Question: What is the earliest payment due date mentioned in the document?
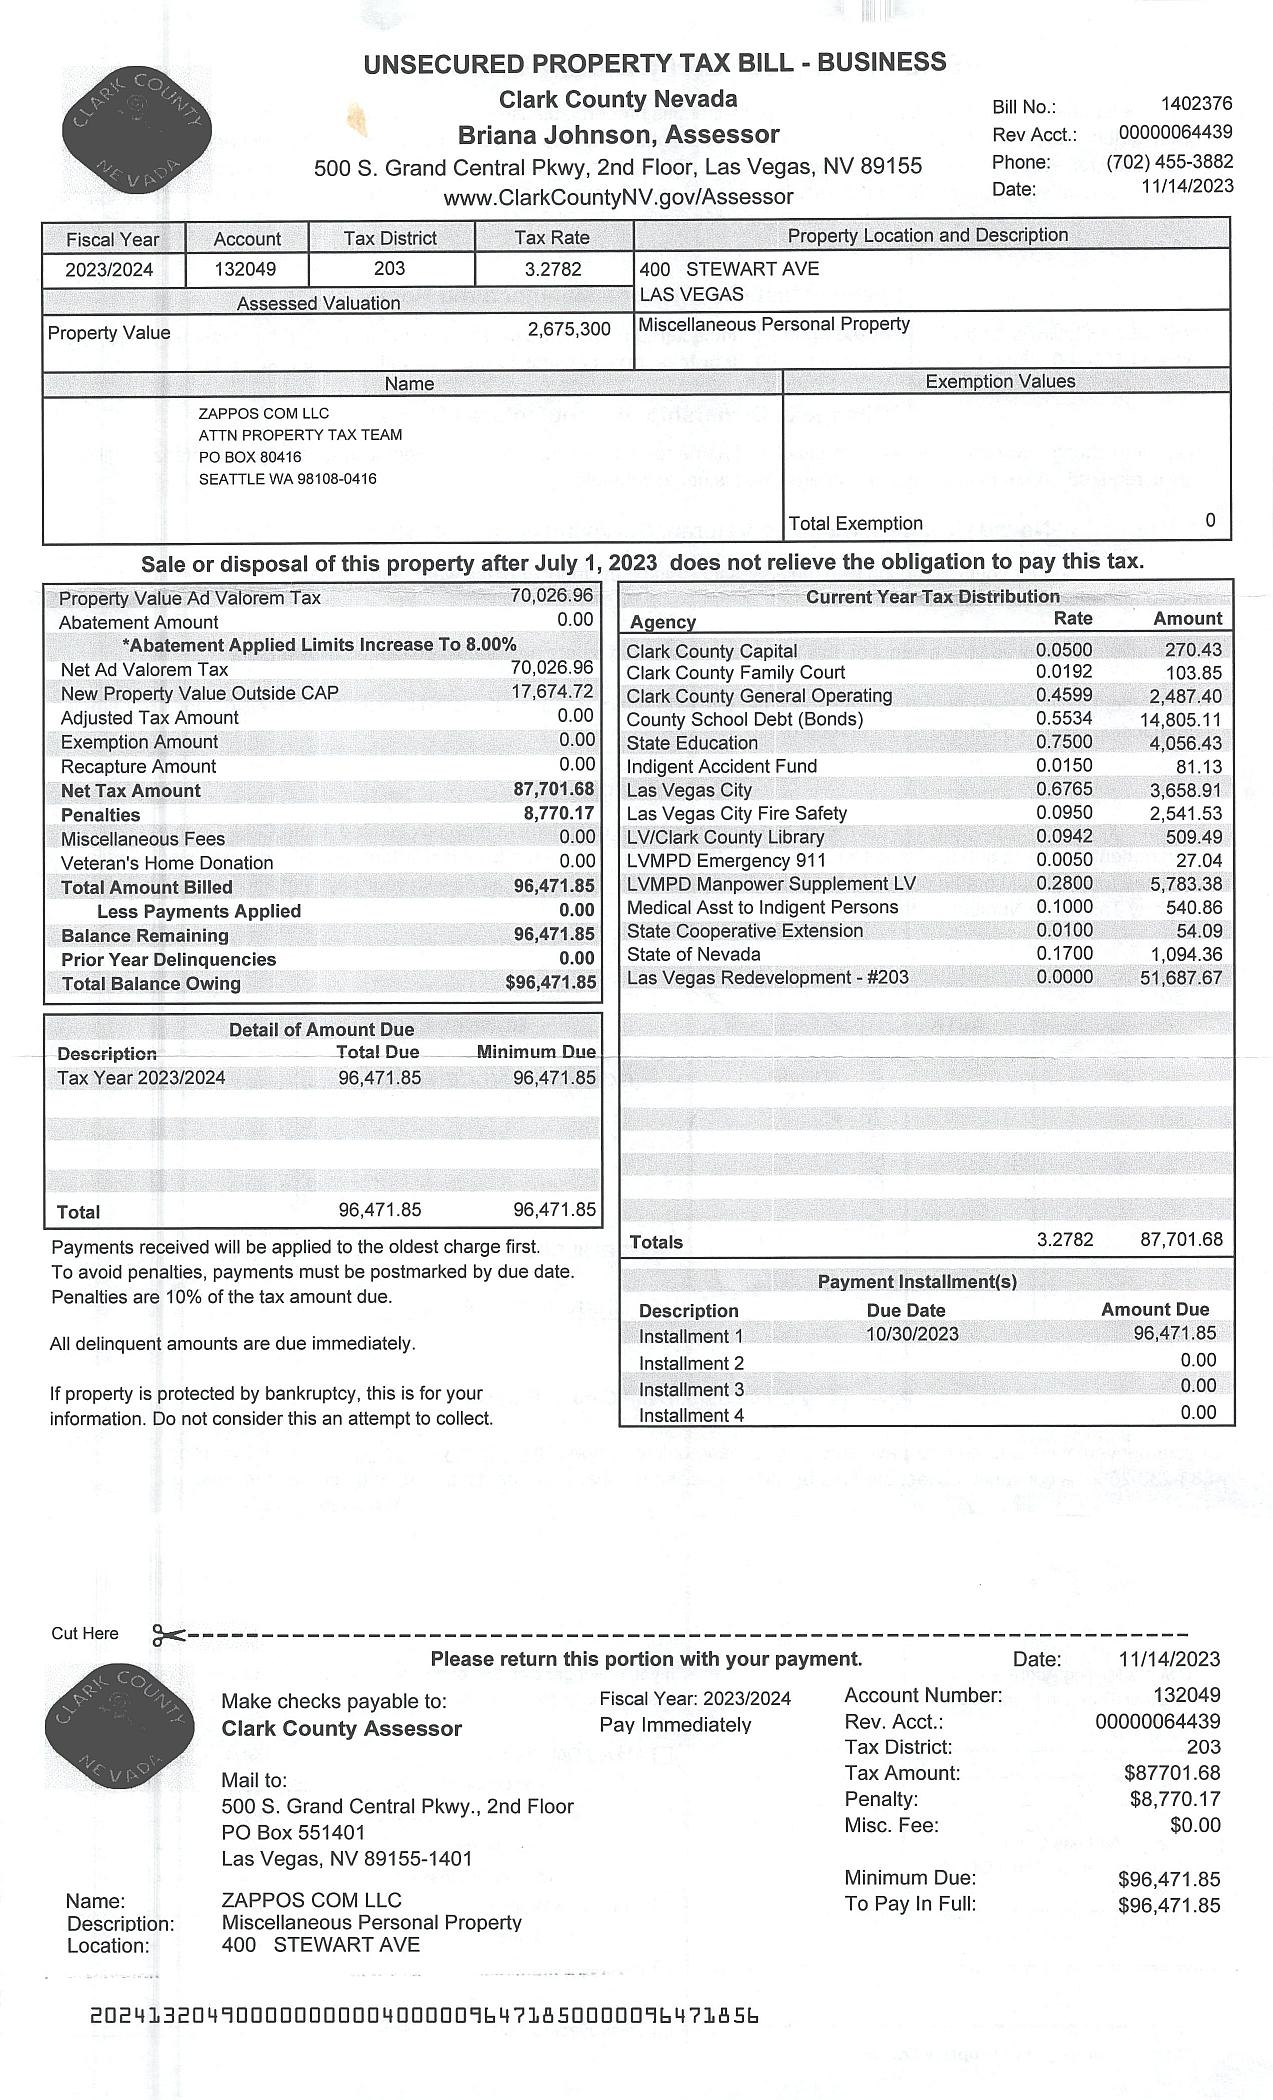
Answer: "10/30/23"